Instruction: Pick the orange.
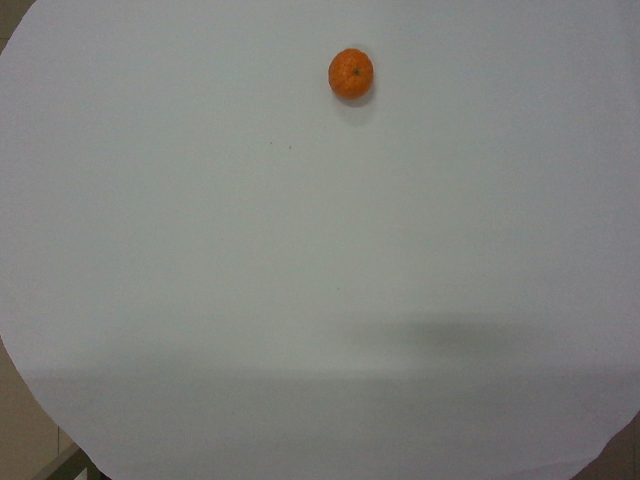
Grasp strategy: vertical